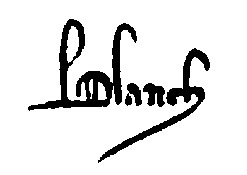
Signature of: blanche of anjou